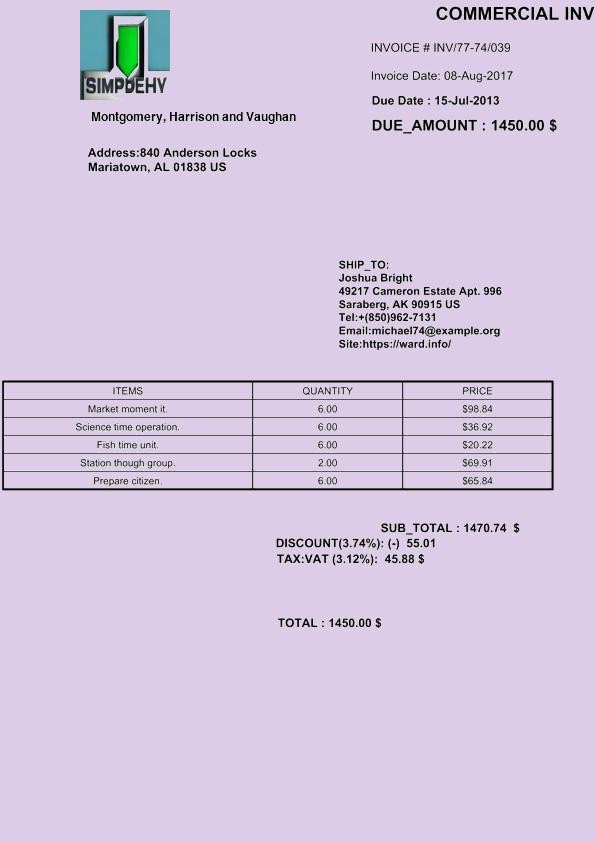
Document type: Invoice